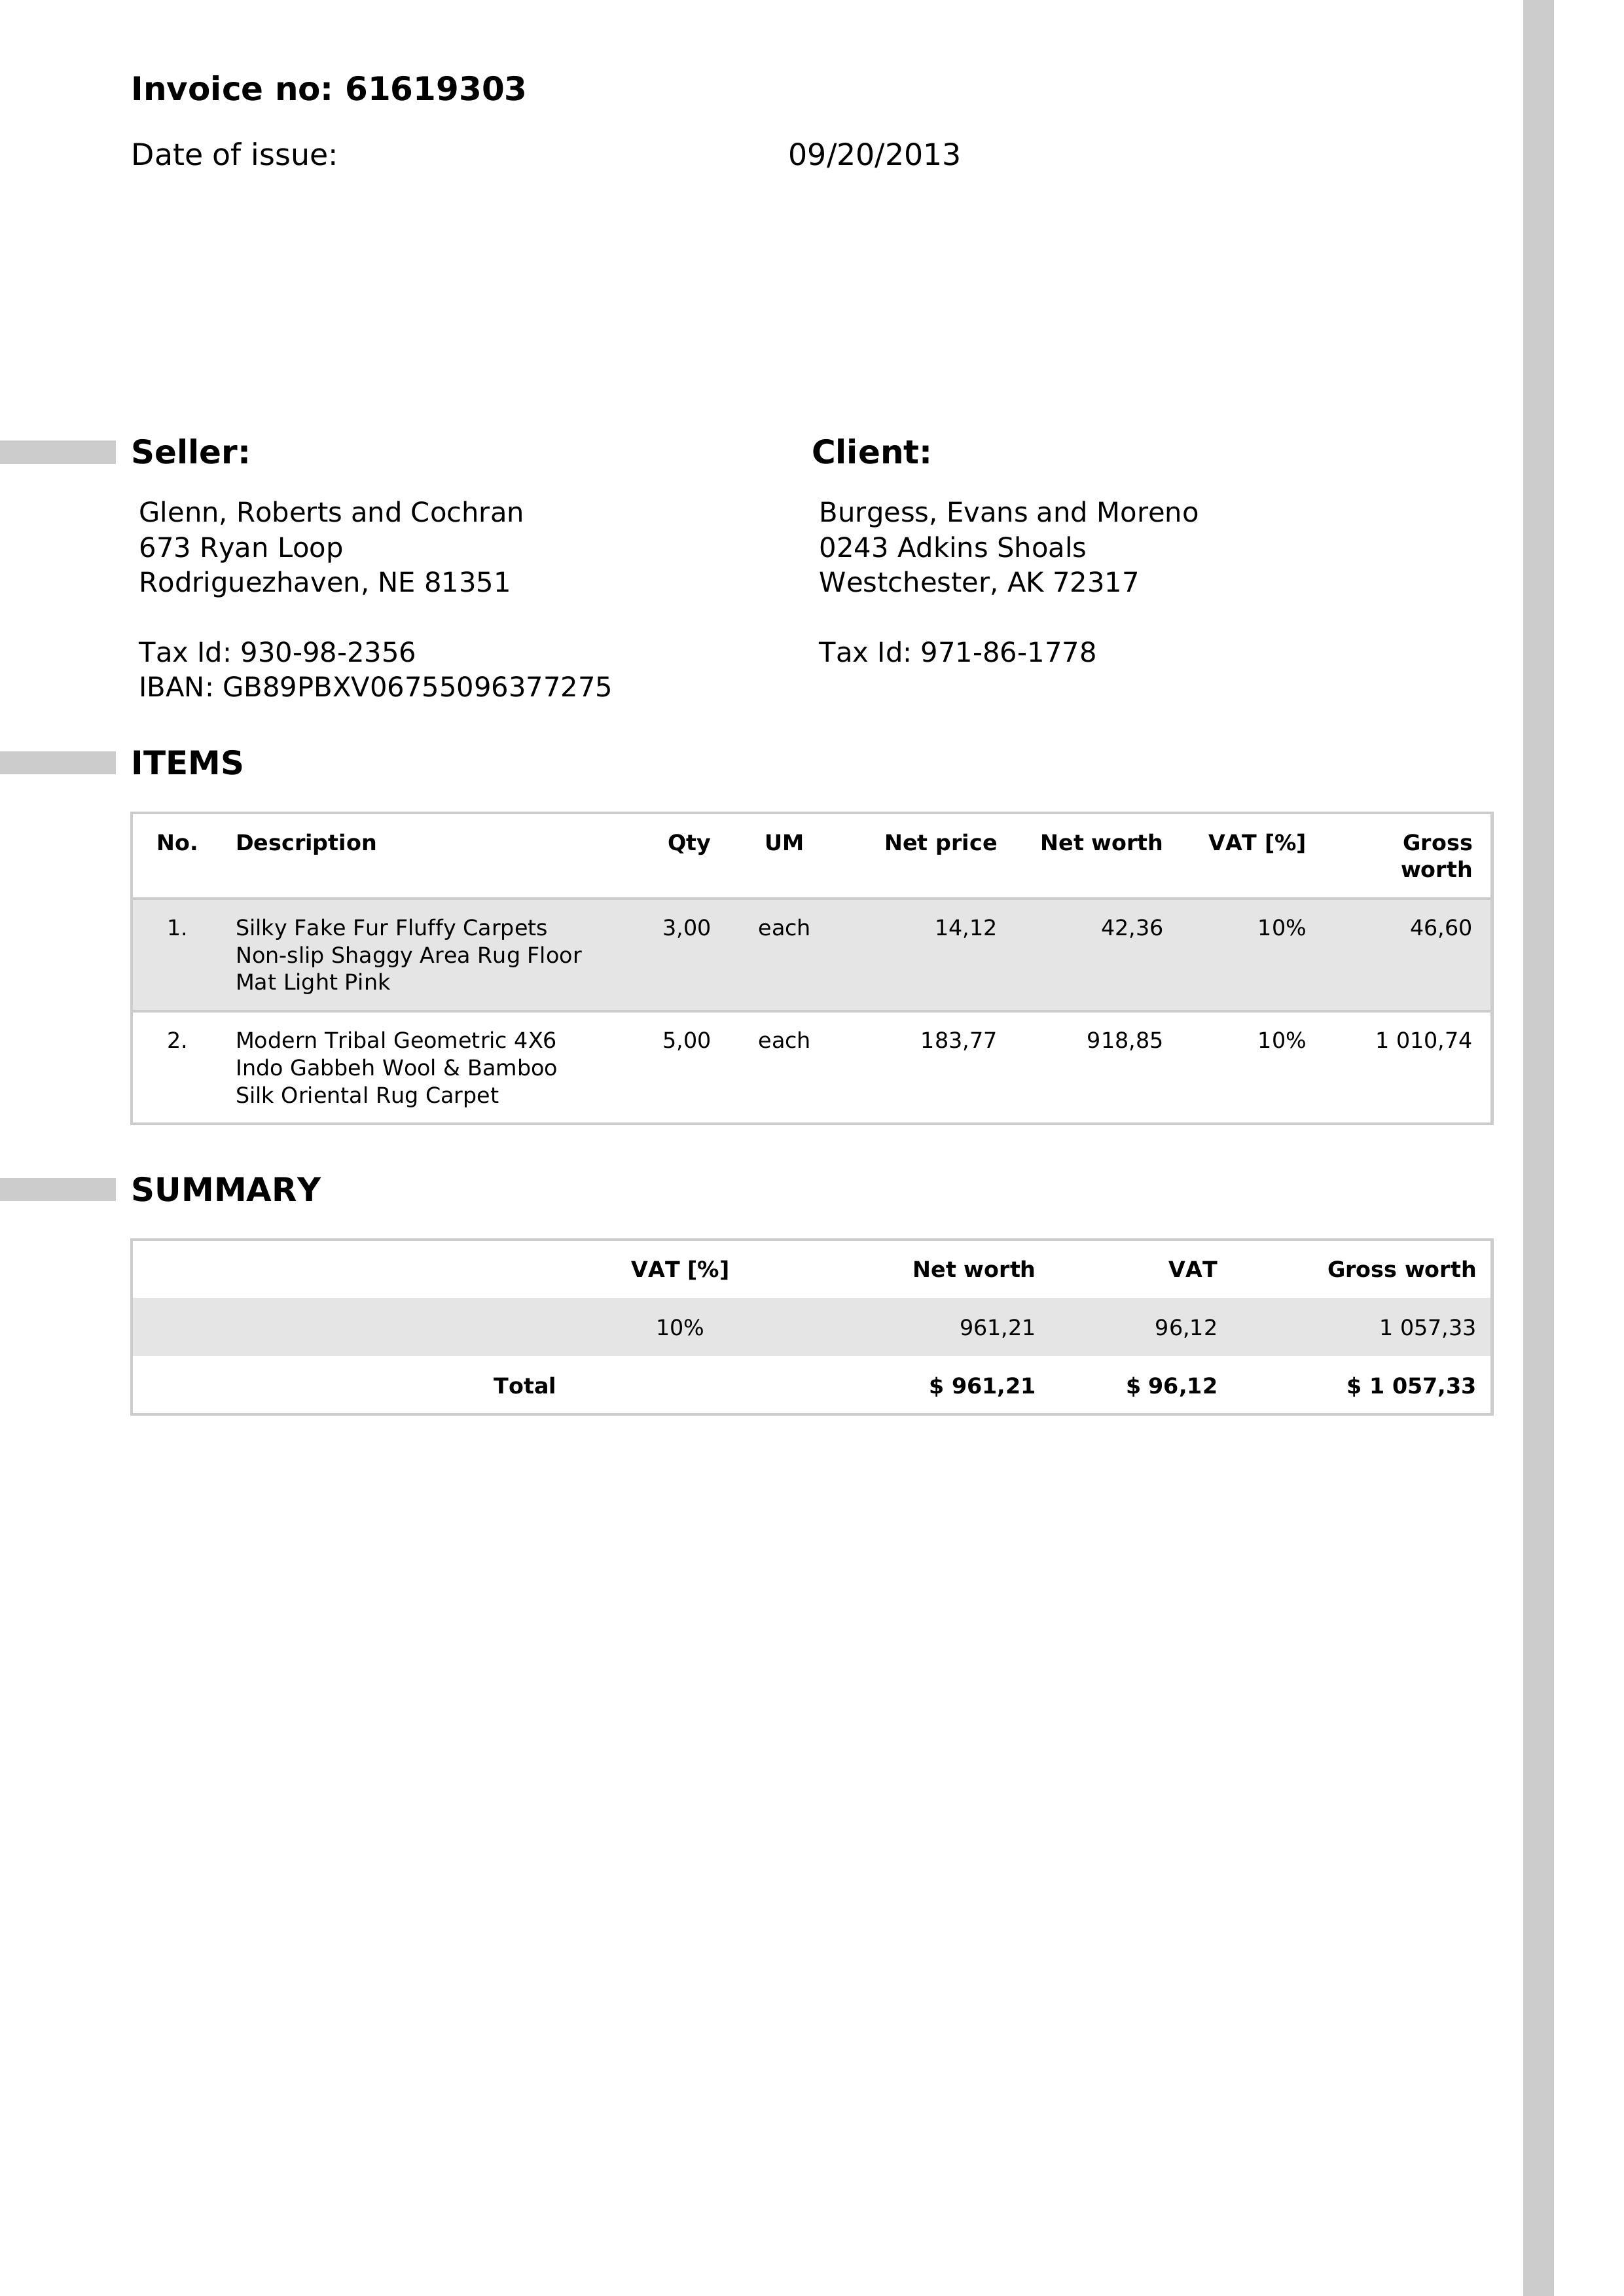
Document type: Invoice